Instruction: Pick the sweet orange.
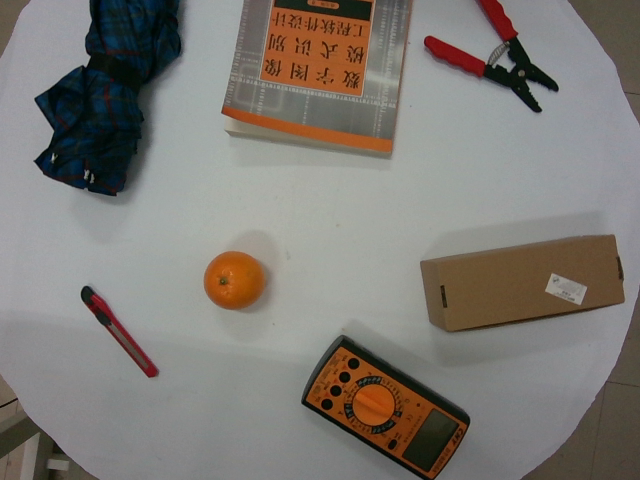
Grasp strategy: vertical